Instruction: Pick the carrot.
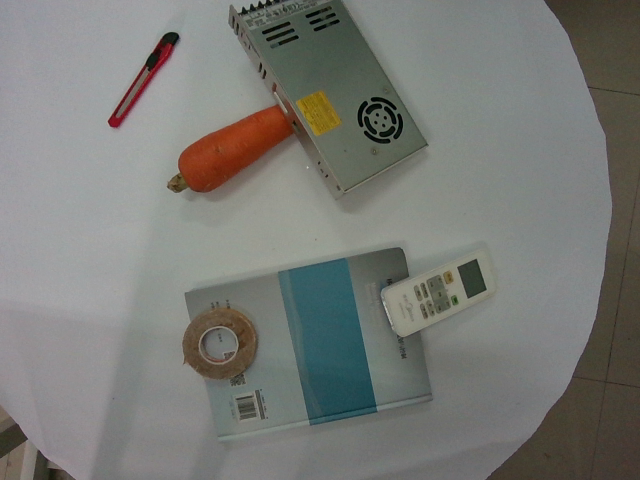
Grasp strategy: vertical